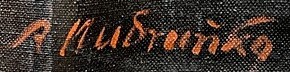
Signature of: alois mudruňka